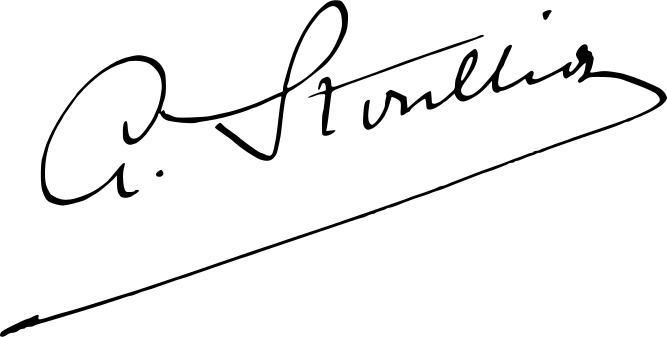
Signature of: charles stoullig